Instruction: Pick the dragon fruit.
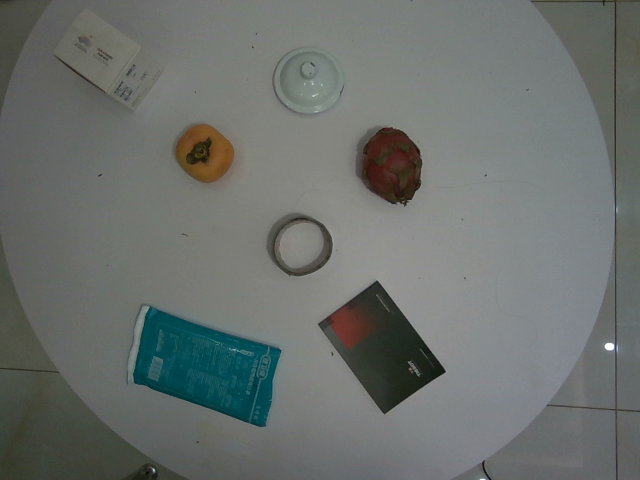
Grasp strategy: vertical